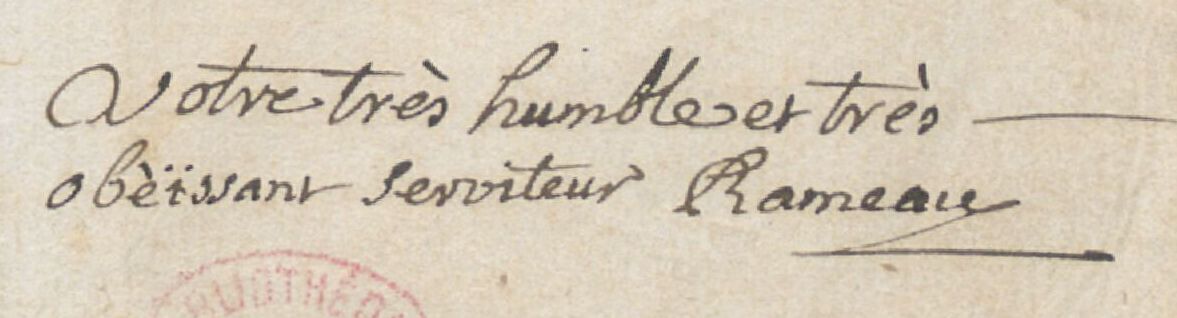
Signature of: jean philippe rameau